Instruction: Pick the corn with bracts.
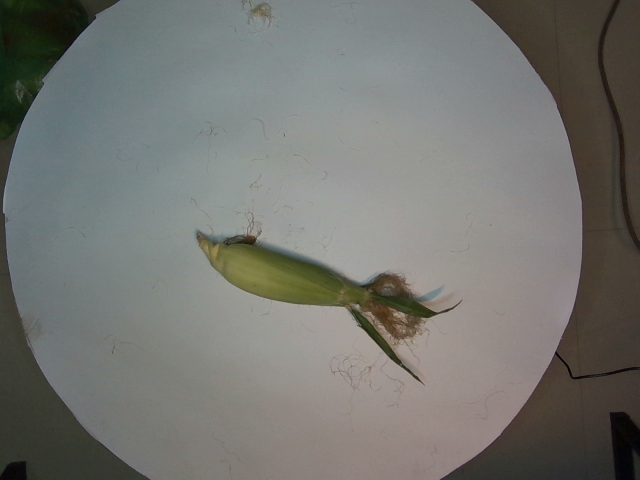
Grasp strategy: vertical